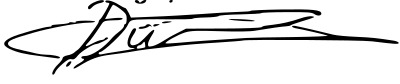
Signature of: draginja vuksanović